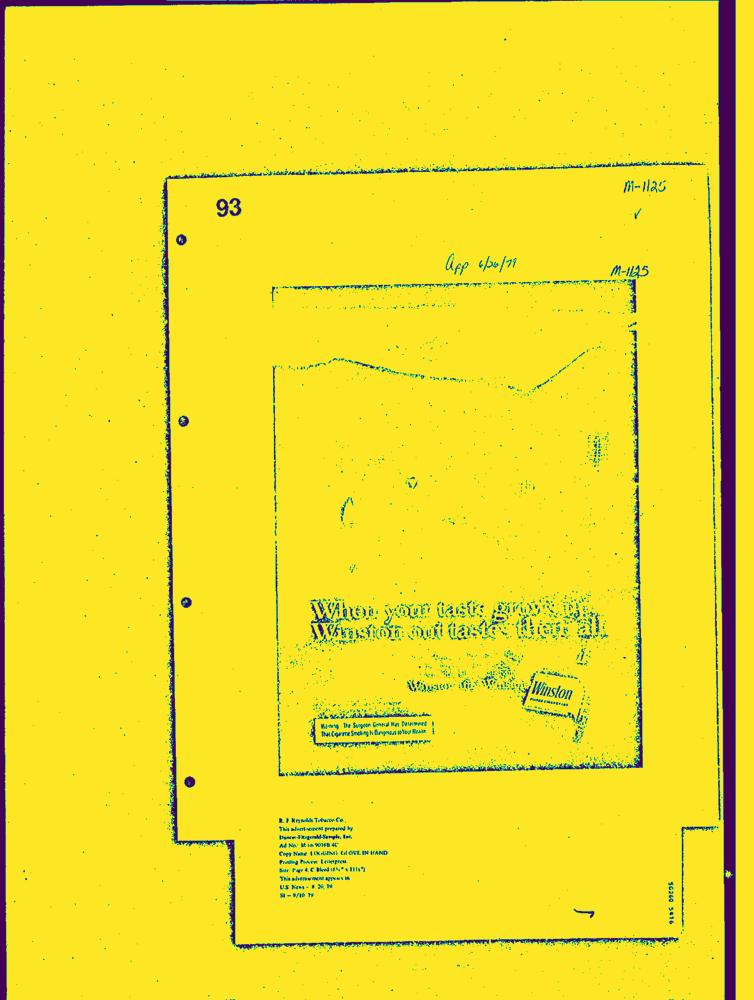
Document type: AD